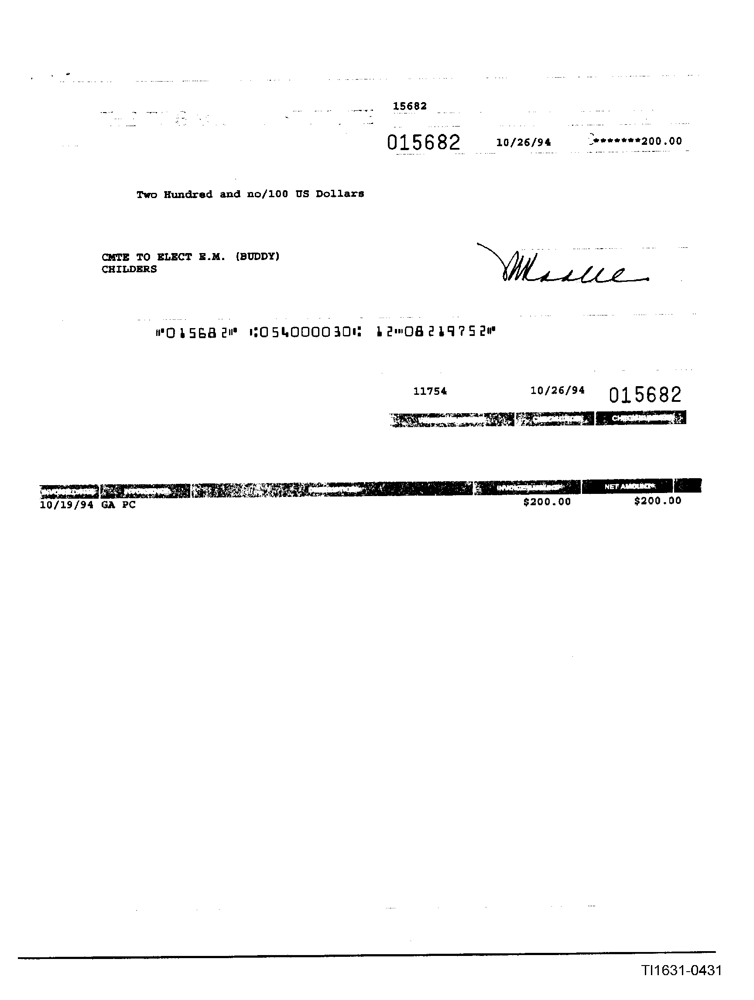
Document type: Invoice